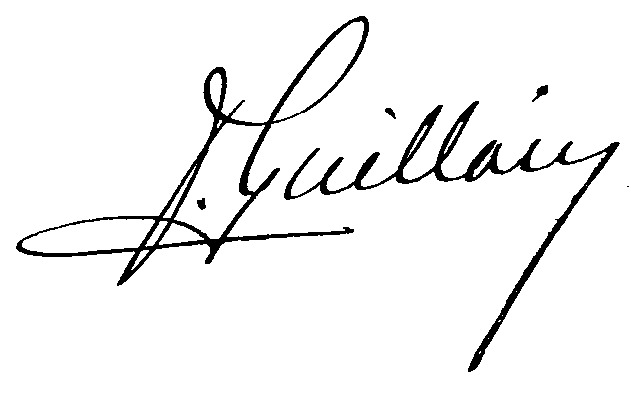
Signature of: florent guillain